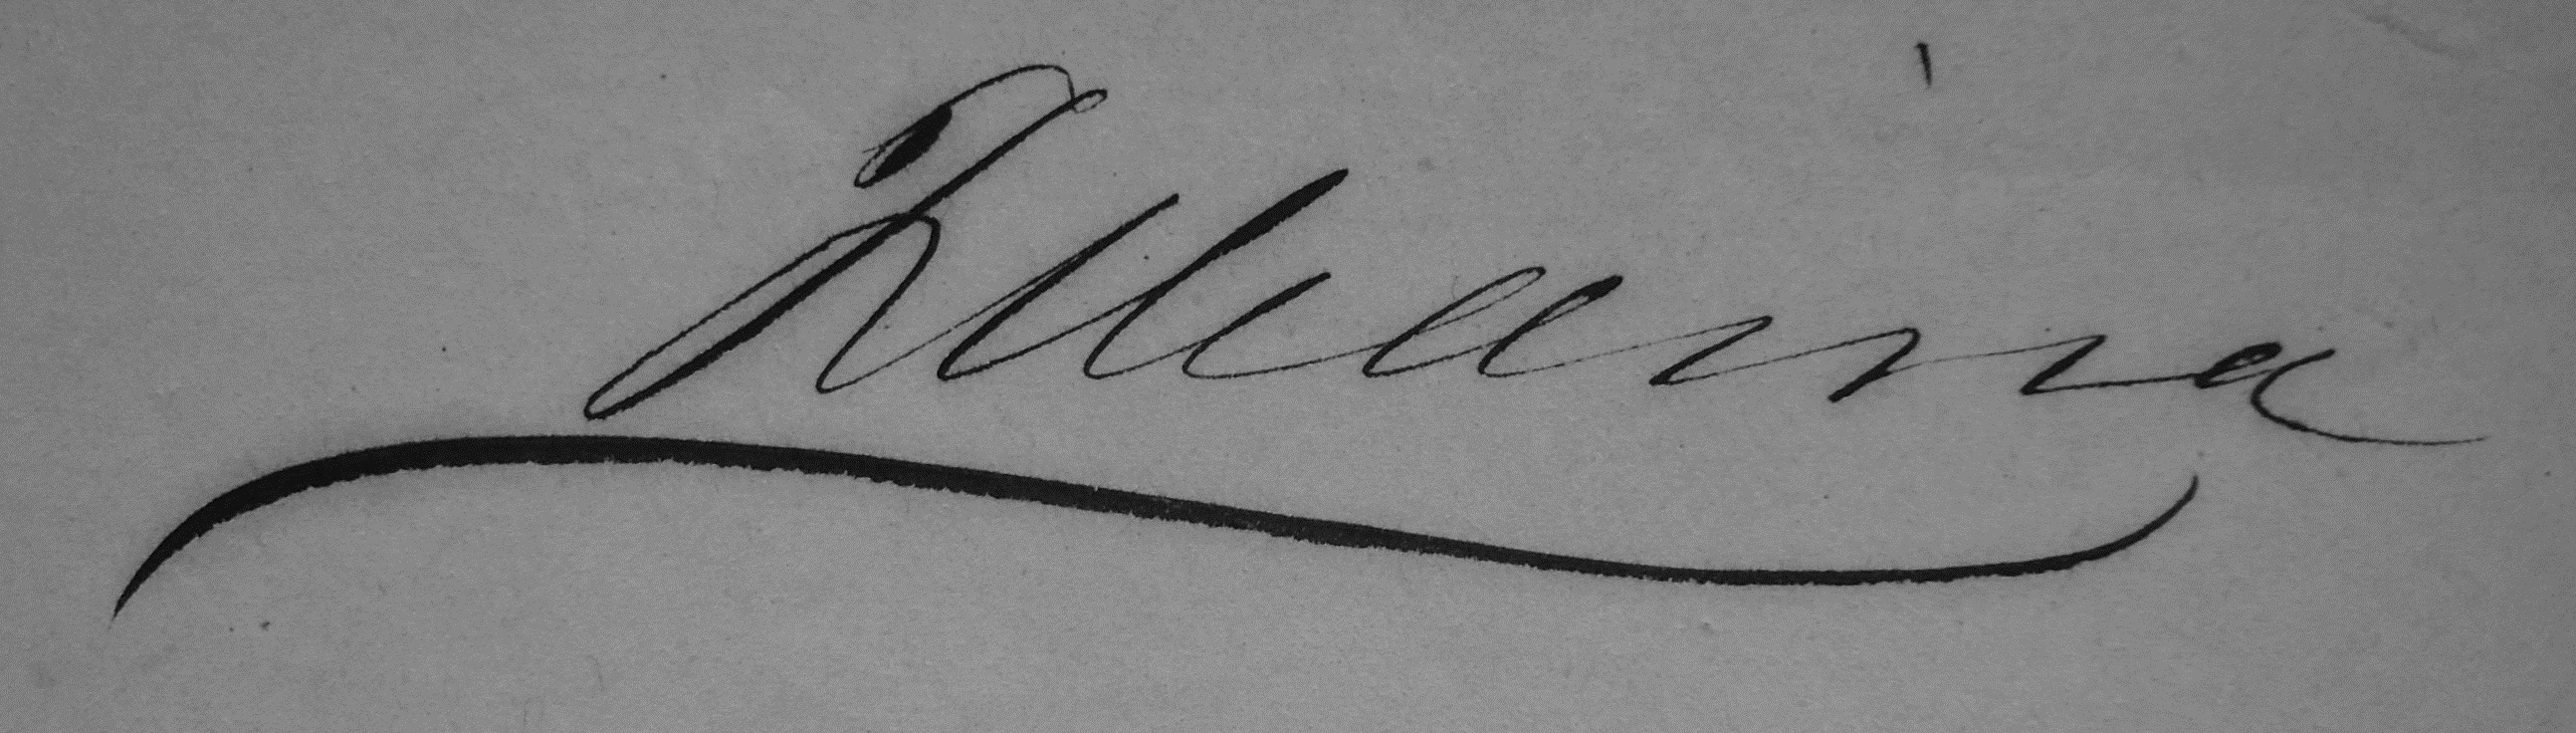
Signature of: josé maría medina